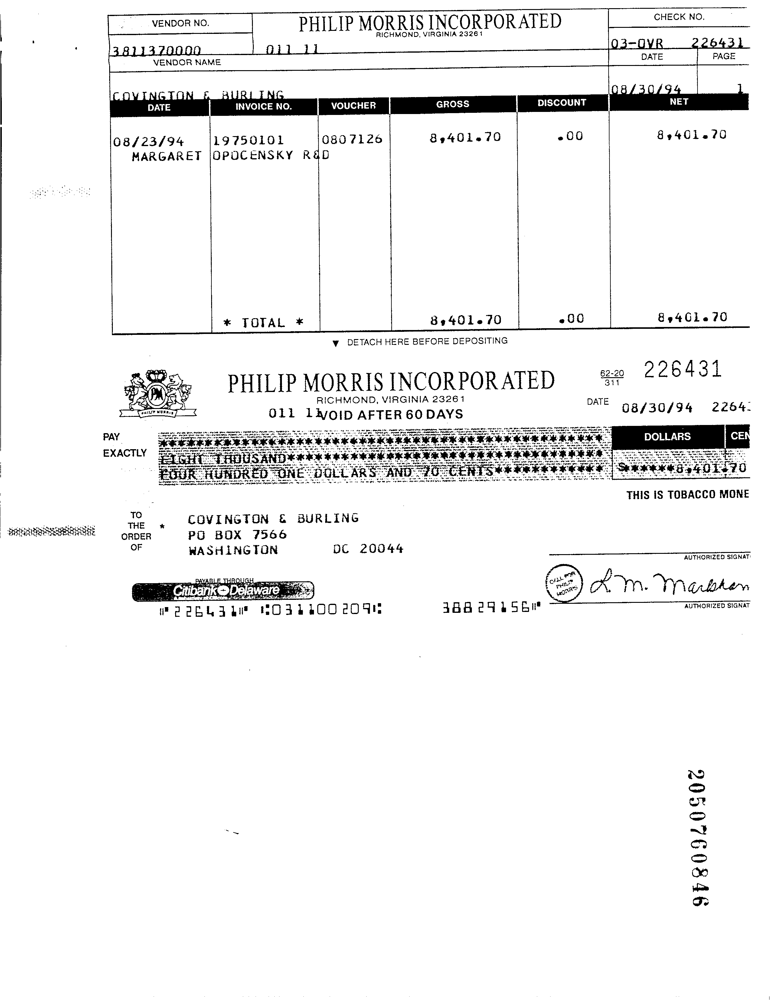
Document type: Invoice